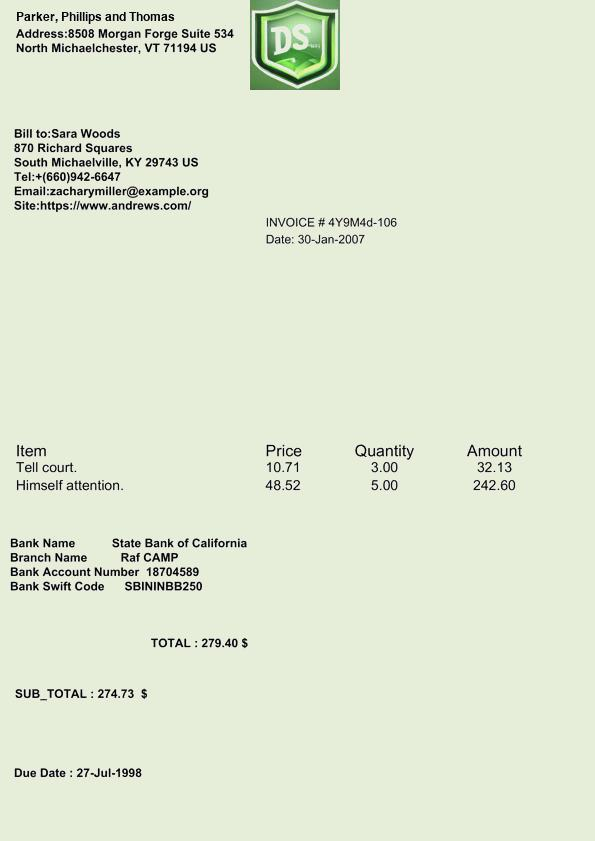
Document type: Invoice